Question: What are the imaging findings?
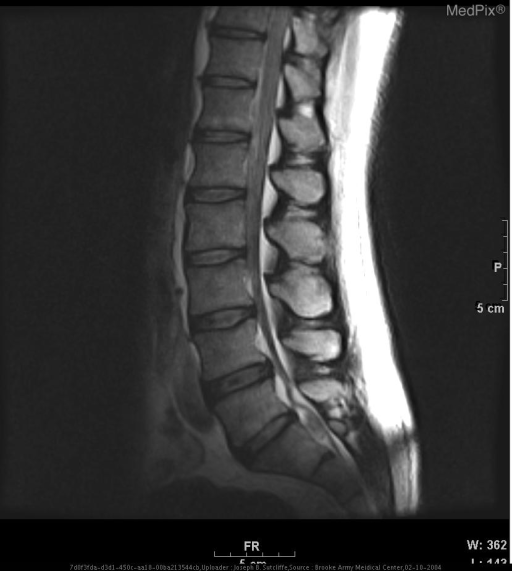
Answer: The imaging shows Image 1 is a sagittal T2 weighted MRI of the lumbar spine demonstrating a low signal structure compressing the cauda equina posterior to the superior sacrum
Image 2 is an axial T-2 weighted image at the level upper sacrum demonstrating the low signal structure in the axial plane
Image 3 is the same axial image with arrows pointing out the pertinent finding
Image 4 is a magnified view of the sagittal image with arrows
Image 5 demonstrates the utility of the cross-referencing function of a PACS. Can you detect the abnormality?.